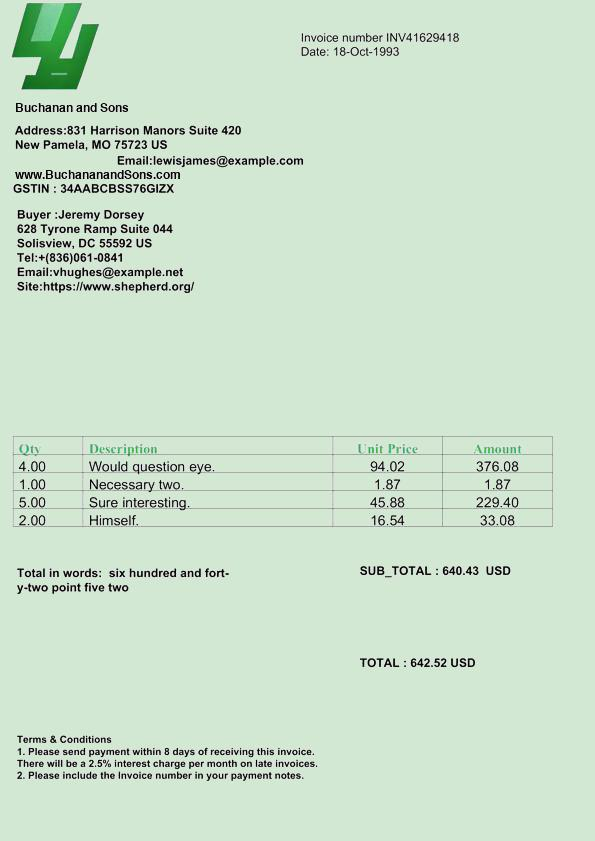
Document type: Invoice